Question: How is the history relevant to the case?
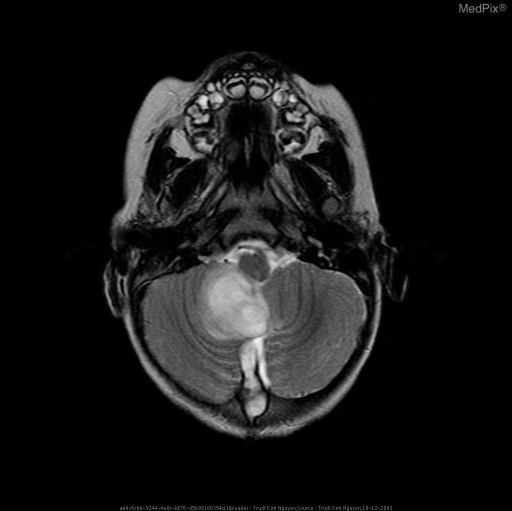
Answer: The patient's history of 21 month old male with high fever, mental status changes and possible seizure. is key in understanding the case.